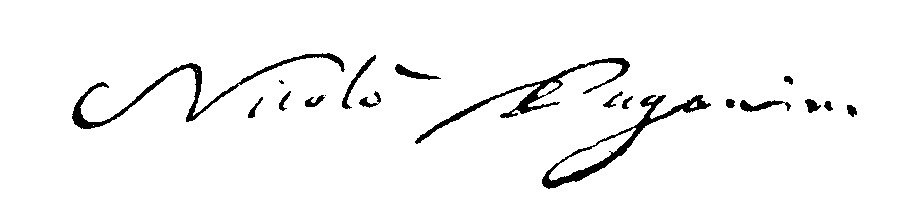
Signature of: niccolò paganini